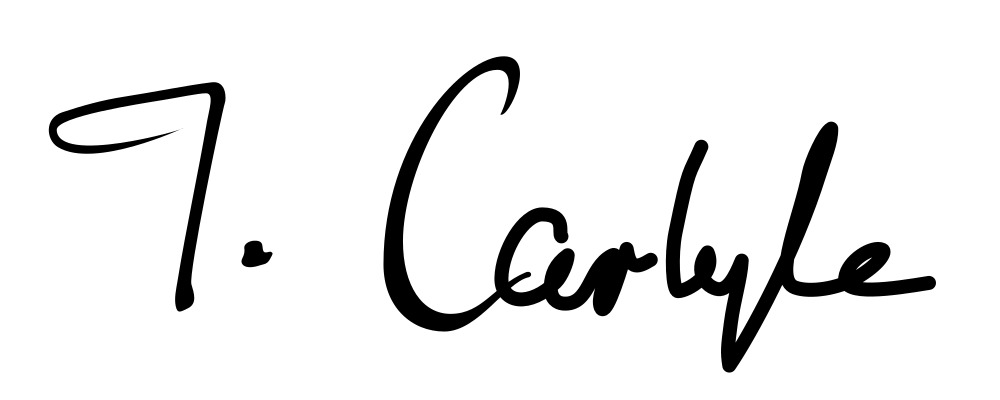
Signature of: thomas carlyle